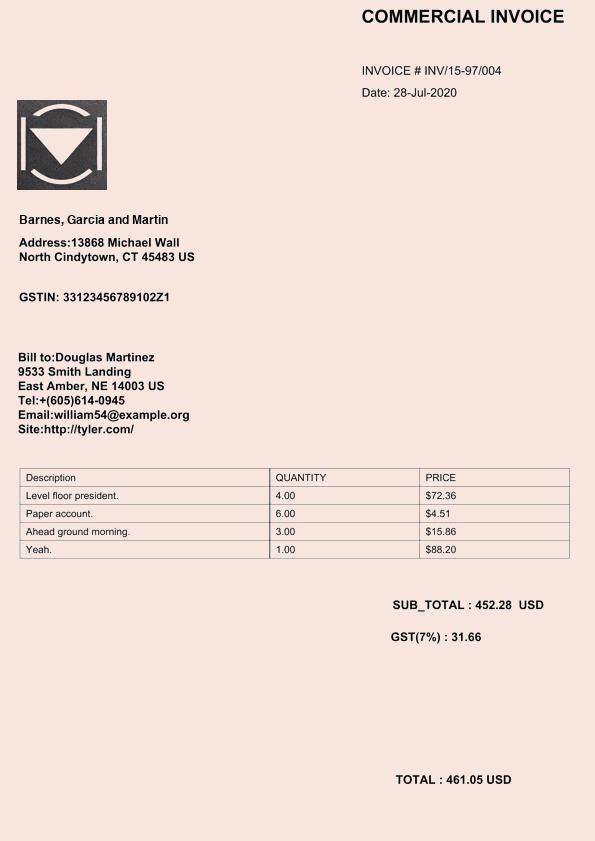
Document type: Invoice